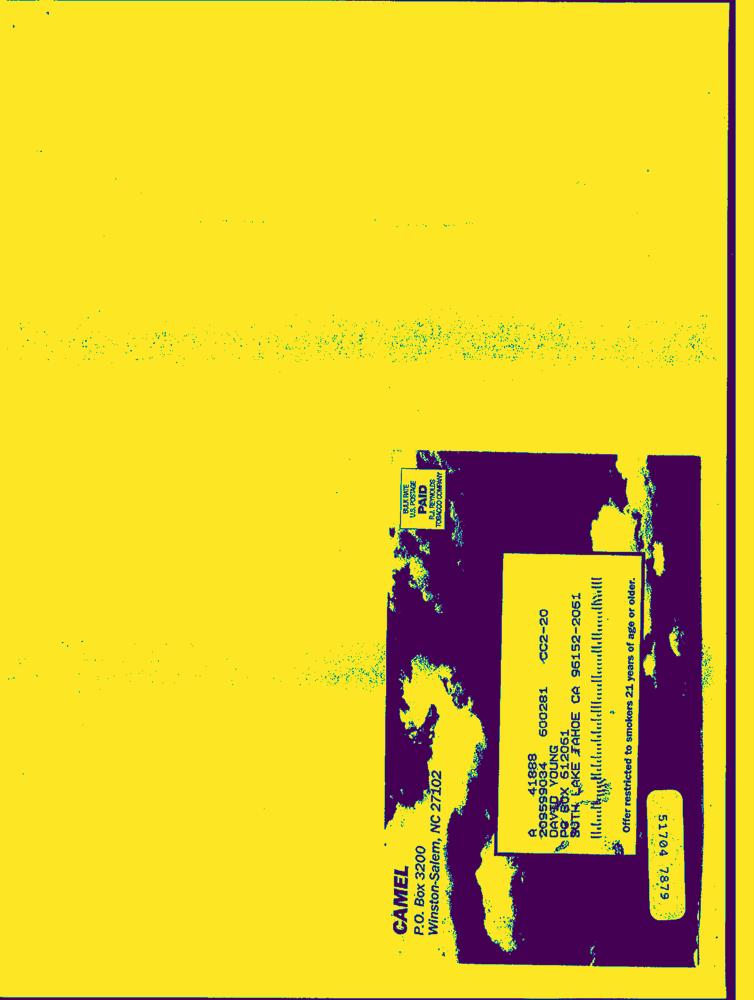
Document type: Hand-Written